Patient: Female, age 43
A 43-year old previously healthy woman visited her doctor due to exercise-induced pain in her right knee, which showed up to be a spontaneously transient symptom. Otherwise, she was completely asymptomatic, had never had tuberculosis or had episodes of erythema nodosum, arthralgias, eye pain or fatigue. The lung function and all blood test were normal. She had been smoking corresponding to 15 pack years. Two years earlier (2016) bilateral breast implants placed of cosmetic reasons had been removed since leak was demonstrated by breast magnetic resonance imaging (MRI) and ultrasound, which also revealed enlarged silicone-containing right axillary lymph nodes. The patient was referred for a routine chest X ray (no symptoms but former smoker) that lead to CT of the chest. This showed non-calcified asymmetrical lymphadenopathy of stations 2R, 7, 10R and 11R (short axis diameter: 10-15 mm), and multiple bilateral lung nodules (diameter 5-10 mm) with no pleural, subpleural or perivascular preference. Furhermore, a prosthesis residue was demonstrated laterally in the right breast. C-reactive protein, renal function tests and ionized calcium were all normal. The patient was referred to our unit for workup of suspected malignancy. PET-CT revealed increased metabolic activity in the lymph nodes and lung nodules mentioned (Fig. 1, Fig. 2). We performed bronchoscopy (bronchial wash for cytology and culture) and endobronchial ultrasound with real-time guided transbronchial needle aspiration (EBUS-TBNA). The patient had difficulties cooperating during the first procedure performed under conscious sedation because she was coughing. To ensure sufficient biopsies from as many lymph nodes as possible, we performed a second procedure under general anesthesia.
At 12-month follow up, she was consistently asymptomatic, but the patient refused the planned chest CT due to fear of long-term consequences of irradiation.
Keywords: endosonography, granulomatous disease, mediastinal lymph node, silicone implants
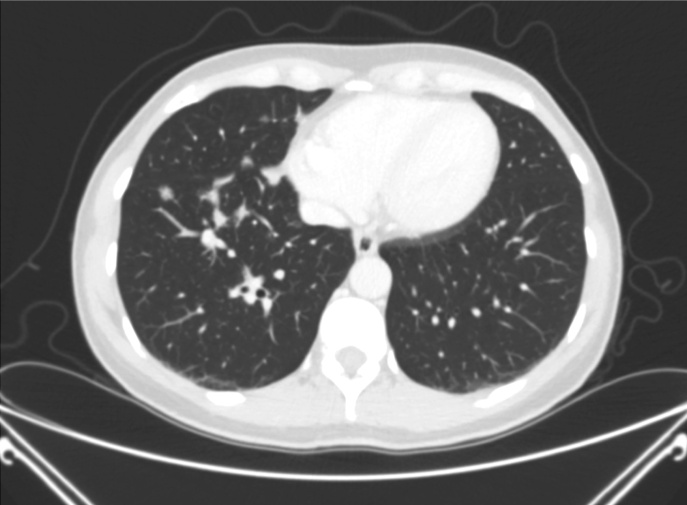
Image caption: CT (2018) showed bilateral pulmonary infiltrates and enlarged lymph nodes in all mediastinal stations.